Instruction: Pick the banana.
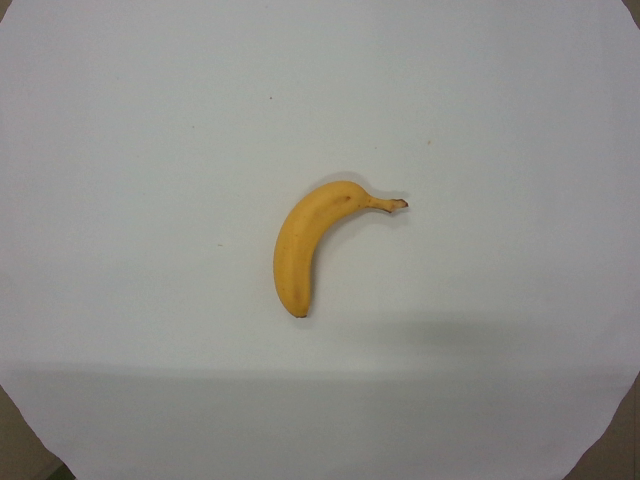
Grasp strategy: vertical